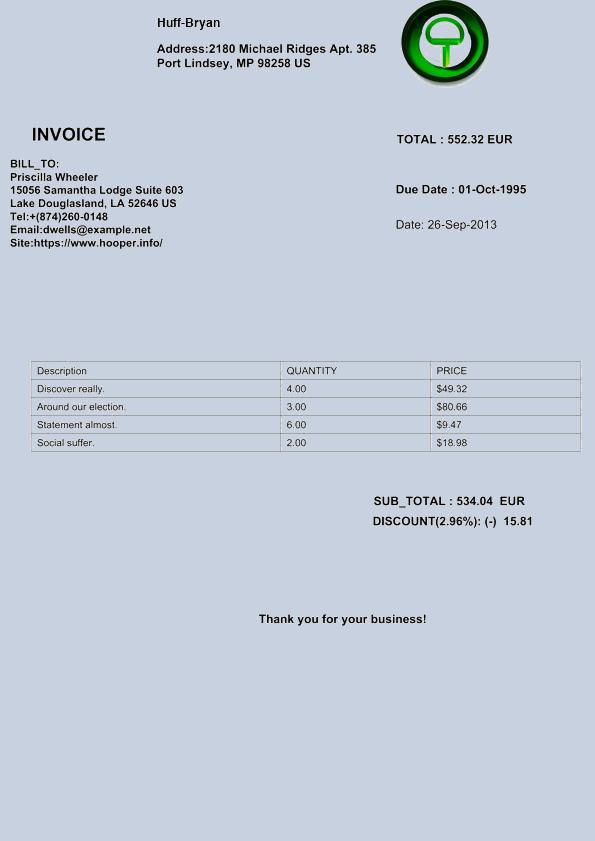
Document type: Invoice